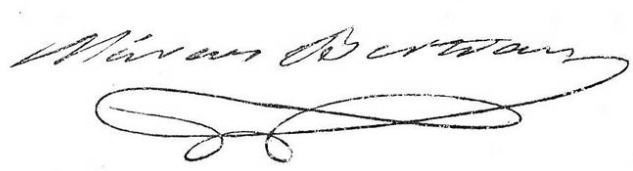
Signature of: marcos bertrán y pastor